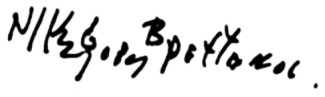
Signature of: nikiforos vrettakos